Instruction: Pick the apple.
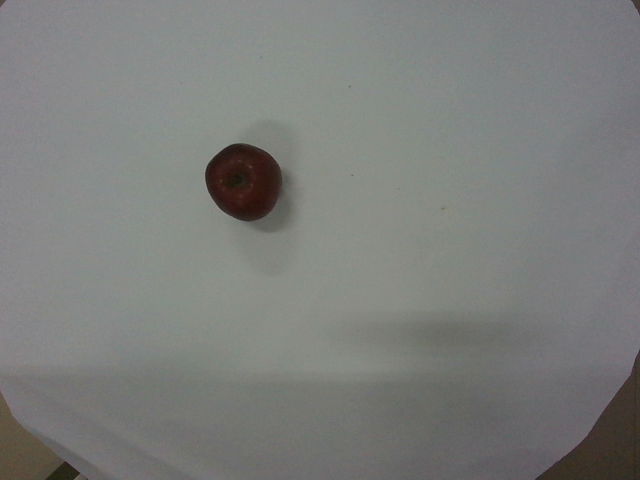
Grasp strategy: vertical